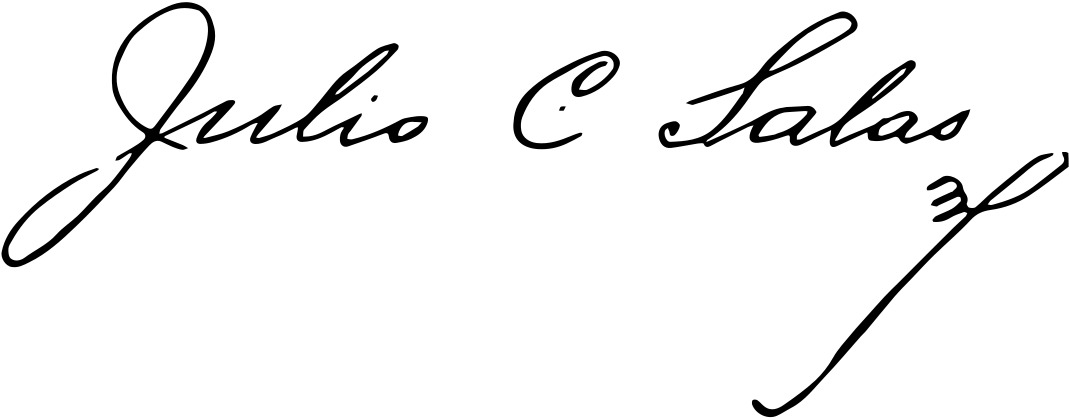
Signature of: julio césar salas